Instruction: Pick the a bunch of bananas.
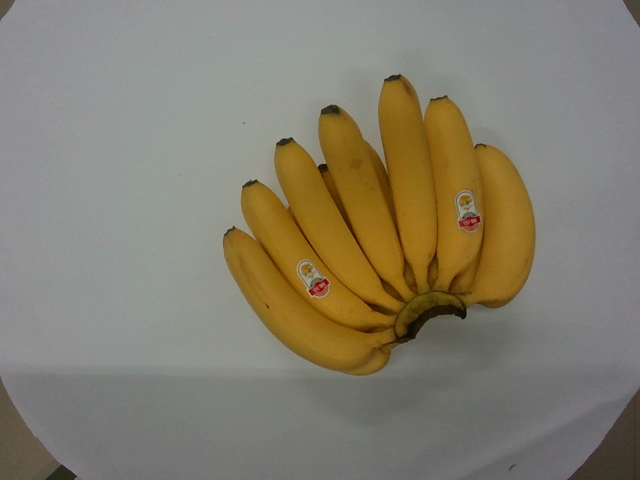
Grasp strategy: vertical